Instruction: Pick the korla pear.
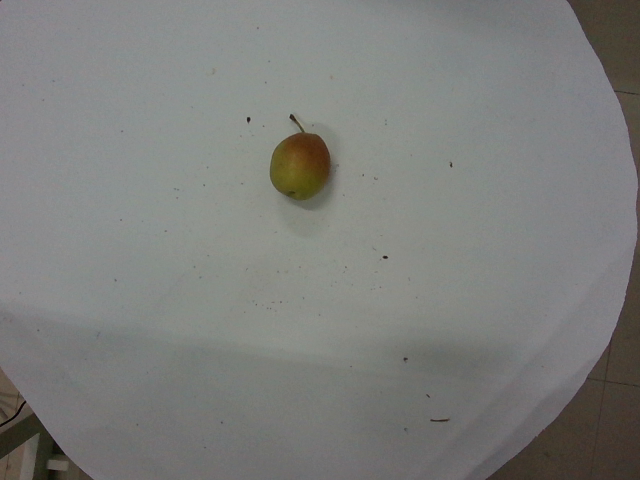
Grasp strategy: vertical